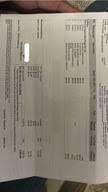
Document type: Invoice